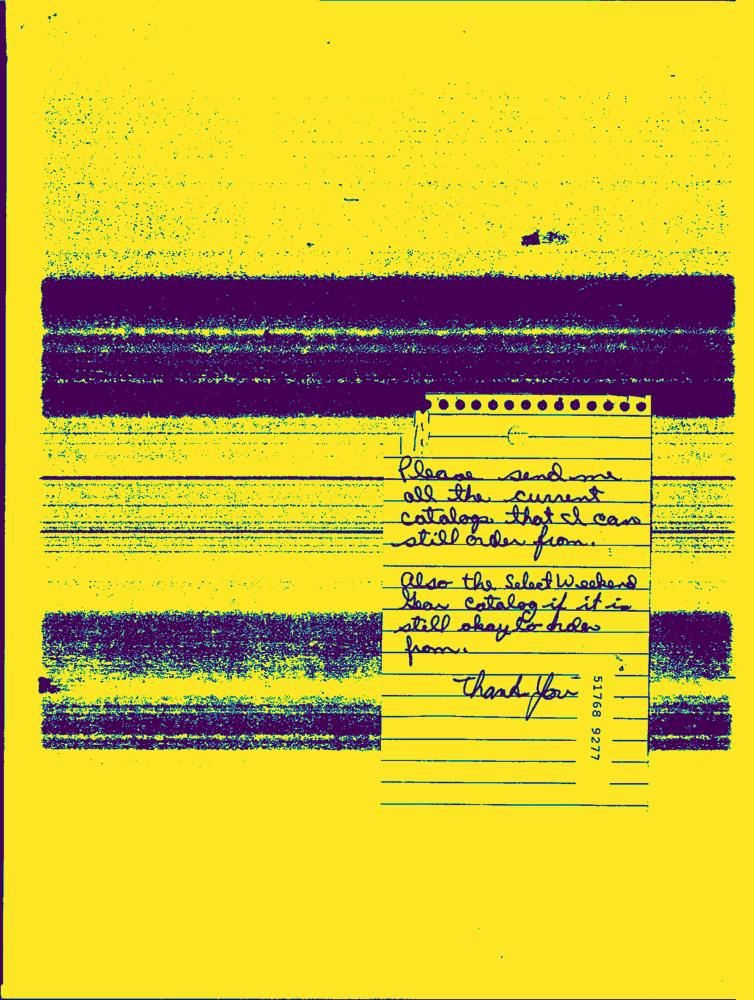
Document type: Hand-Written